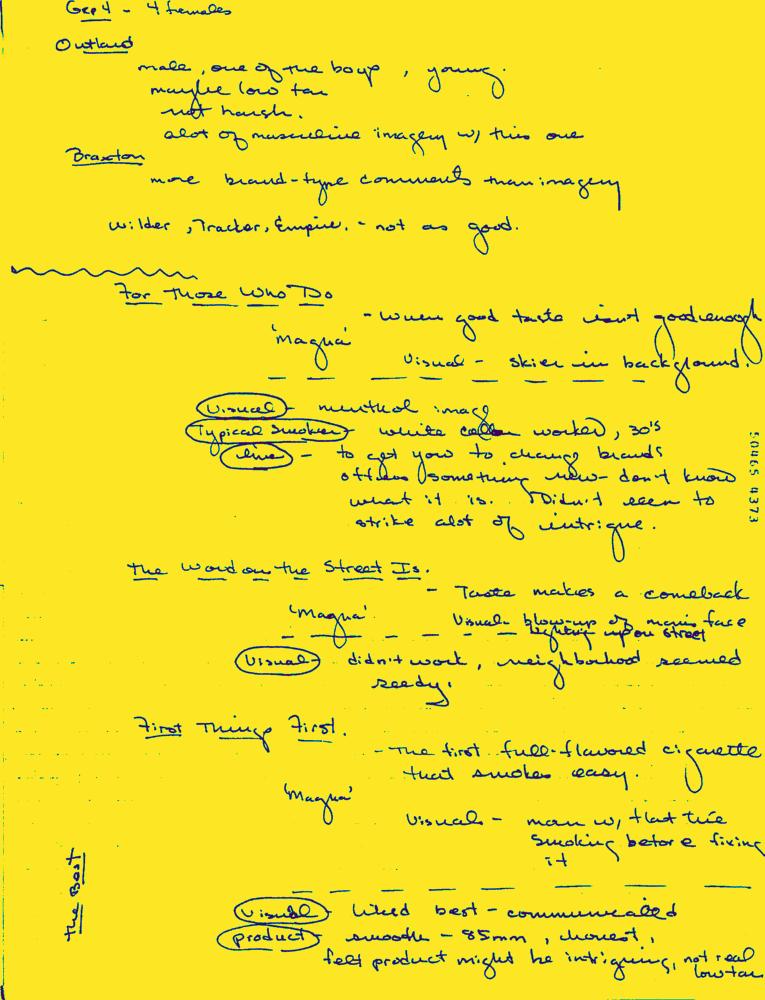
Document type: Hand-Written